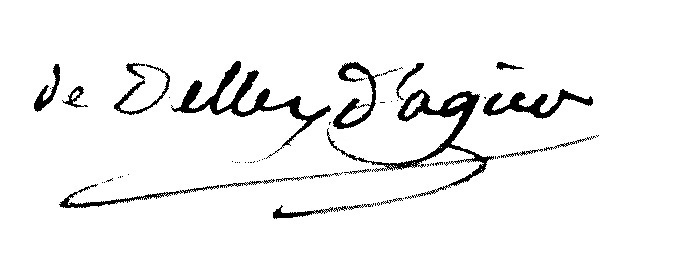
Signature of: claude pierre de delay d agier